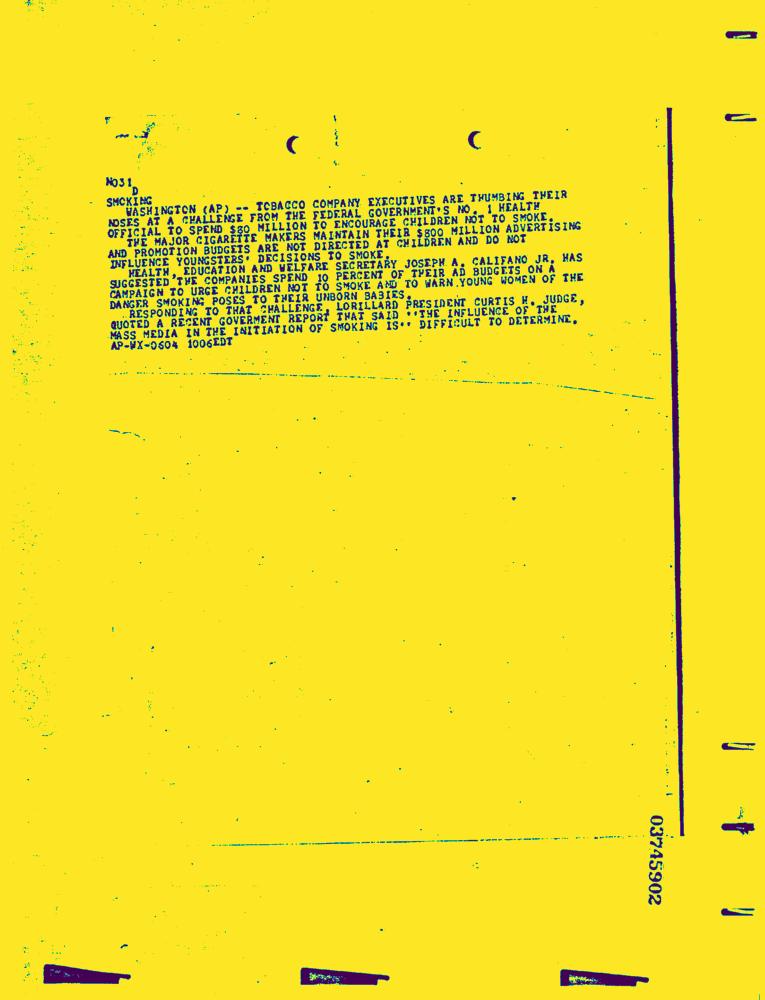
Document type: News-Article